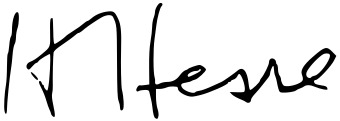
Signature of: hermann hesse